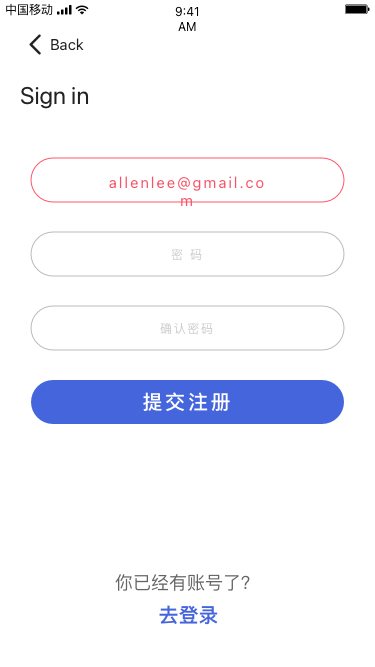
Text in this UI design:
allenlee@gmail.com
密 码
确认密码
提交注册
你已经有账号了？
去登录
Back
Sign in